Question: Explain the disease:
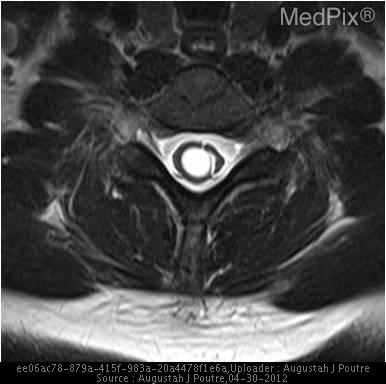
Answer: The disease is discussed as: The Chiari I formation (sometimes termed congenital tonsillar ectopia) that presents in adult patients is herniation of the cerebellar tonsils over 5mm below the line connecting the basion with the opisthion (the foramen magnum).  Several proposed causes are a small posterior fossa, disproportionate CSF absorption from subarachnoid spinal space, and cerebellar overgrowth.  It is commonly associated with syringohydromyelia 30-60% and hydrocephalus 20-25%.  Other associated defects include basilar invagination (25-50%), Klippel-Feil (5-10%), and atlantooccipital assimilation (1-5%).  Unlike the Chiari II formation, Chiari I formations are not associated with myelomeningoceles.

The diagnosis is based on the amount of herniation of the cerebellar tonsils into the foramen magnum and the patient’s age.  Up to age 10, at least 6mm is required for the diagnosis, at least 5mm for 10-30 years, and 4mm for greater than 30 years of age.